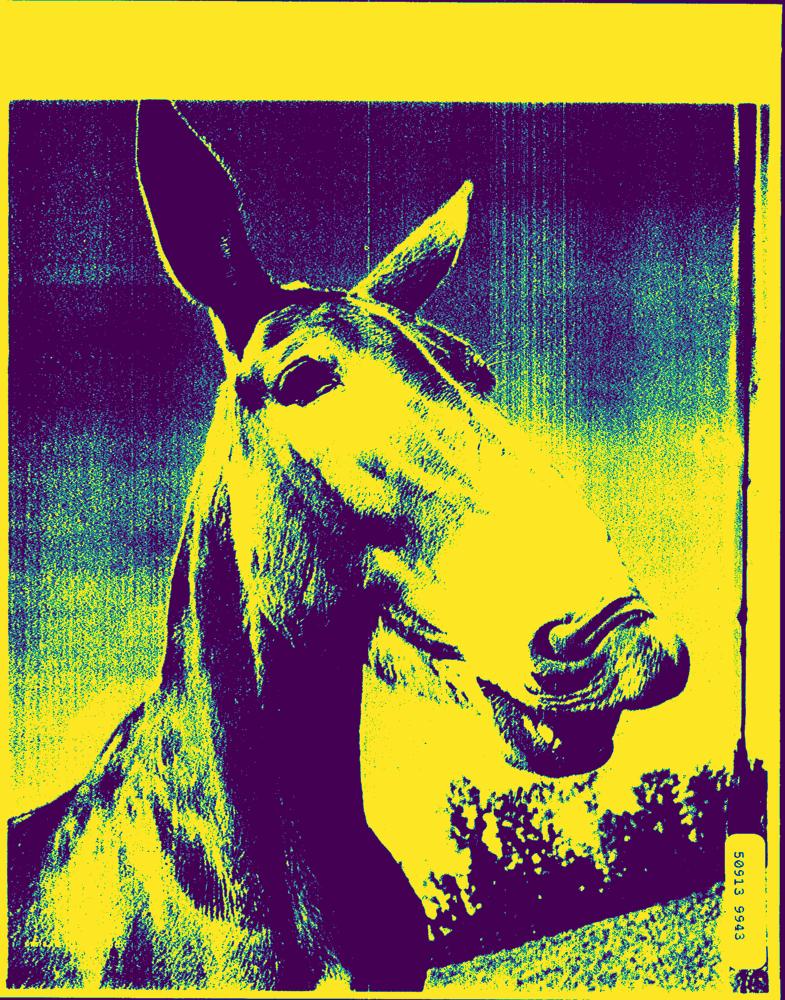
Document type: AD